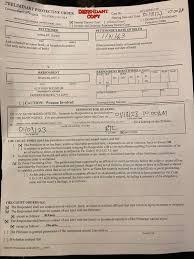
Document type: Invoice